Question: What is the name of the tenant mentioned in the document?
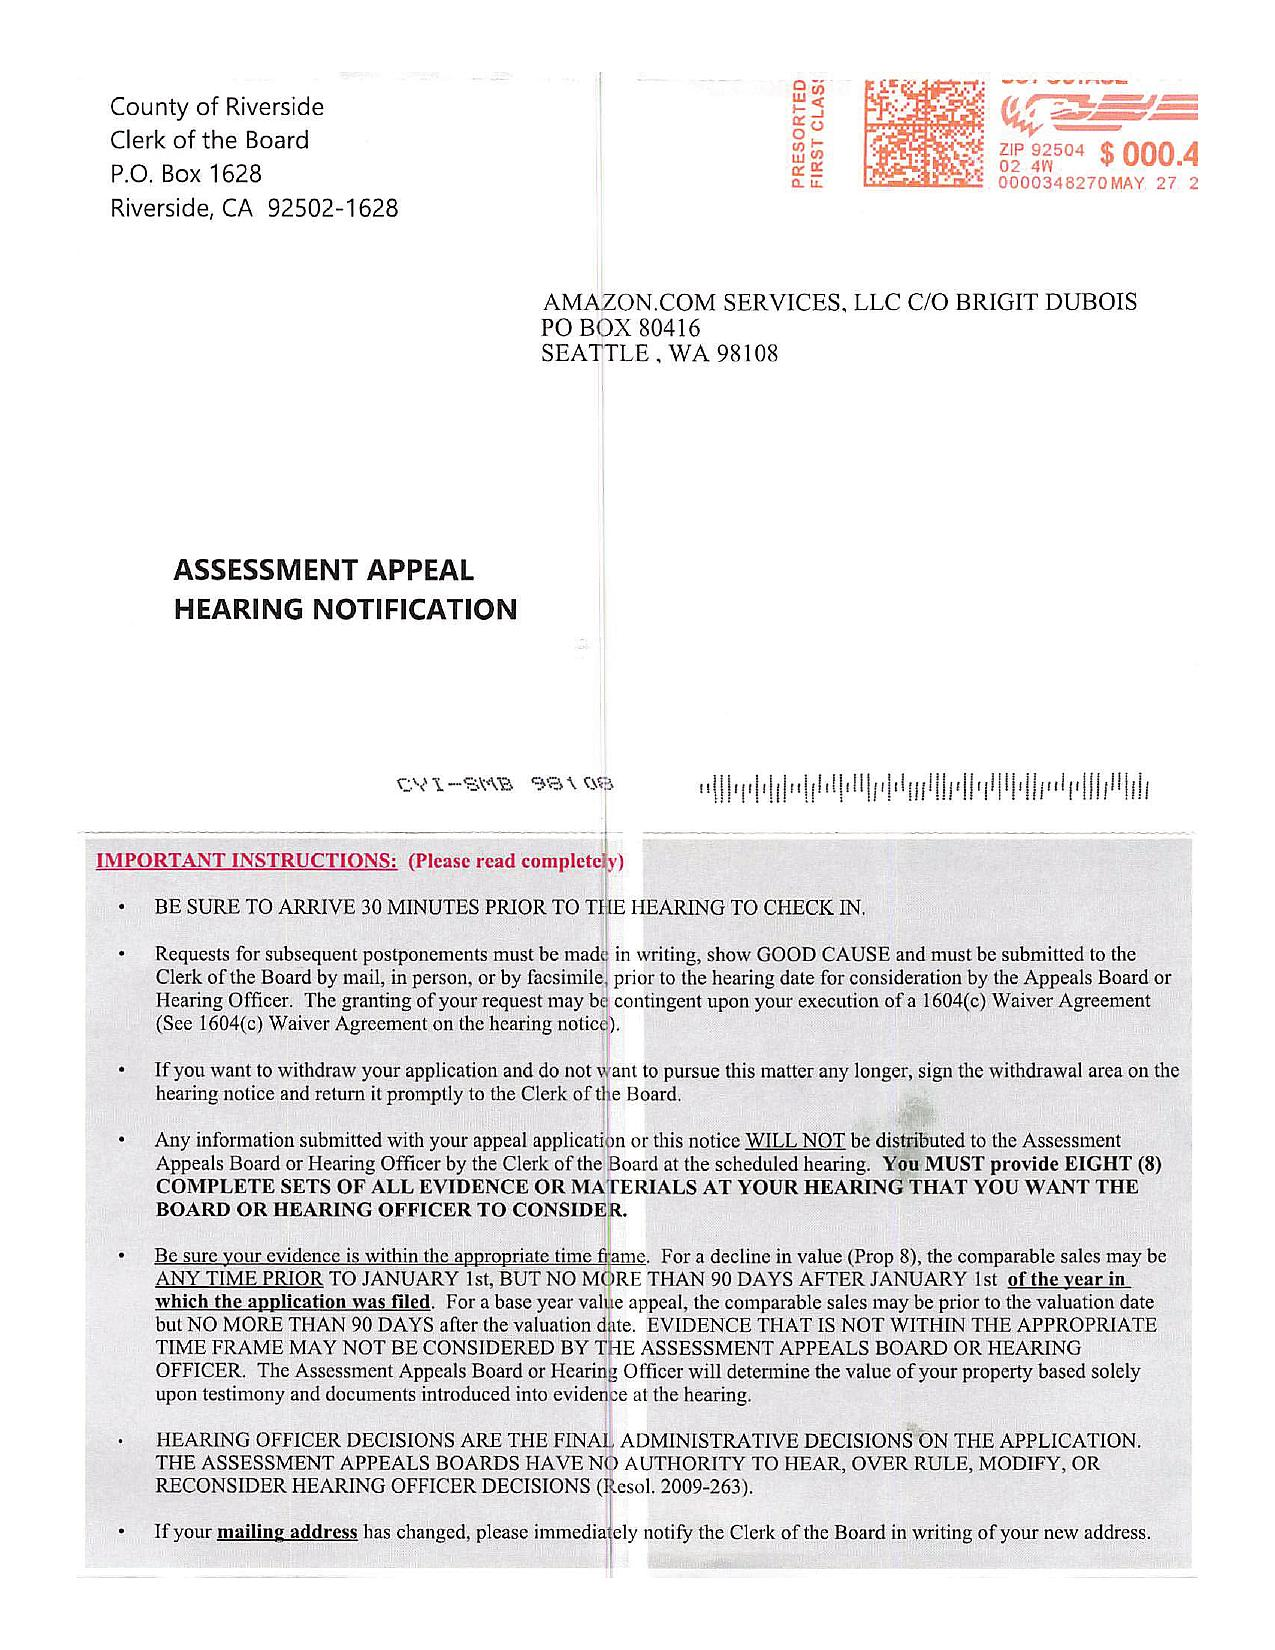
Answer: "AMAZON.COM SERVICES, LLC C/O BRIGIT DUBOIS"